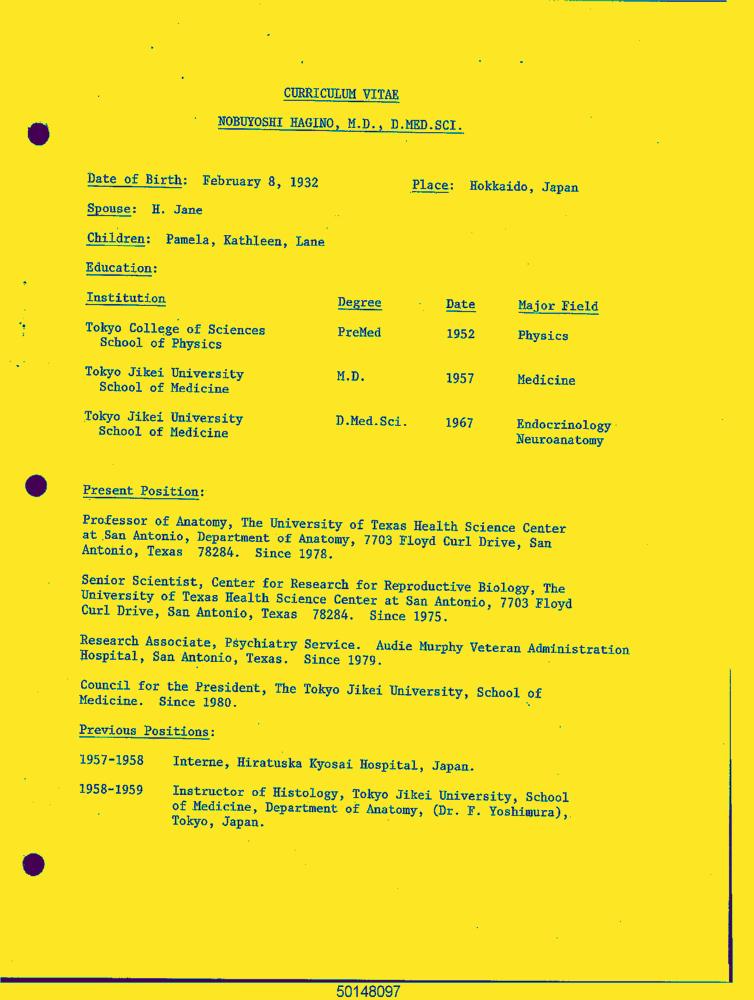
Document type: Resume-Doc